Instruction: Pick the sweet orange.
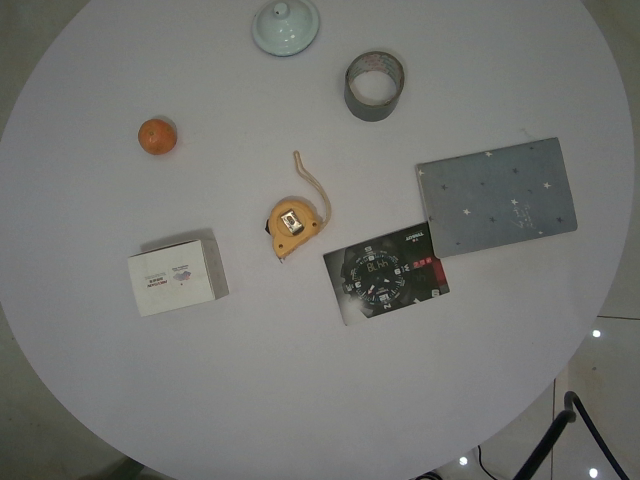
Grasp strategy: vertical